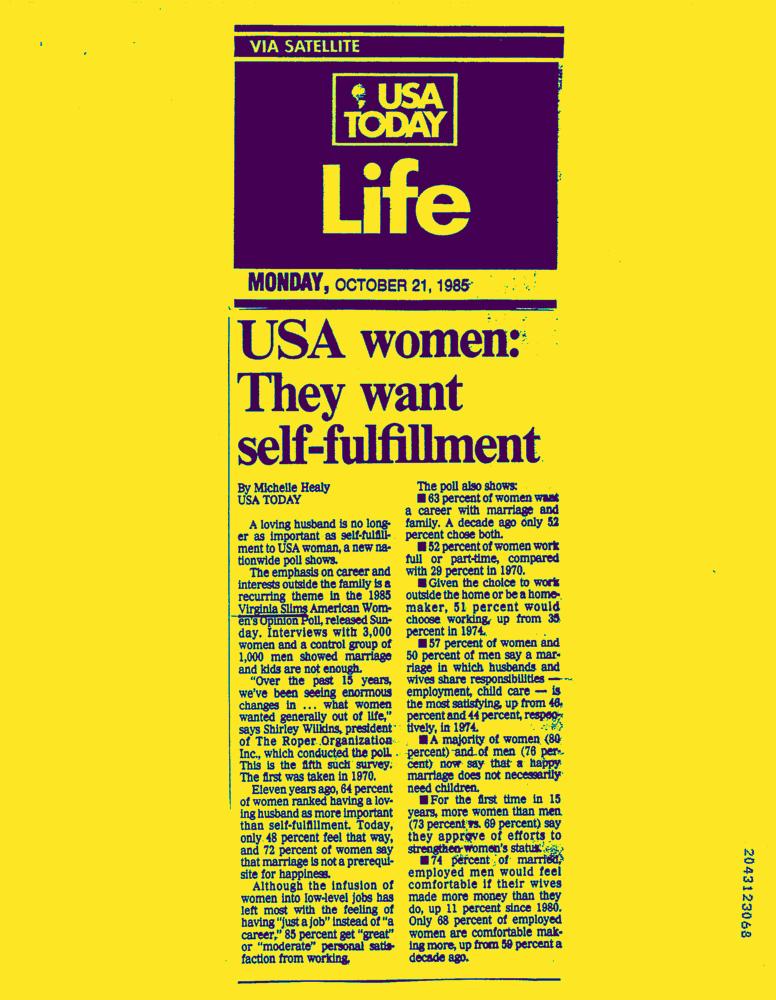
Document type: News-Article